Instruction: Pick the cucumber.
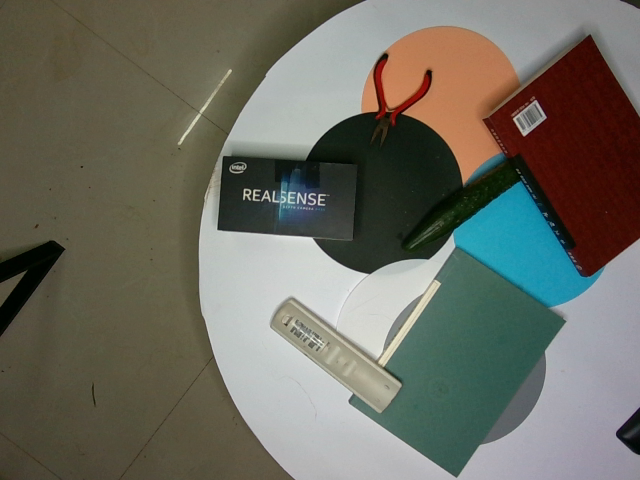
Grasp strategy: vertical